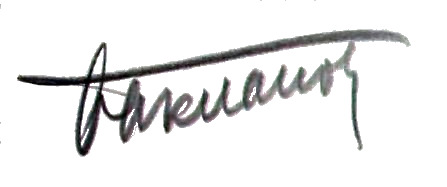
Signature of: gleb baklanov